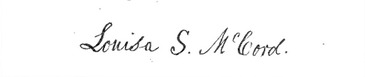
Signature of: louisa susannah cheves mccord